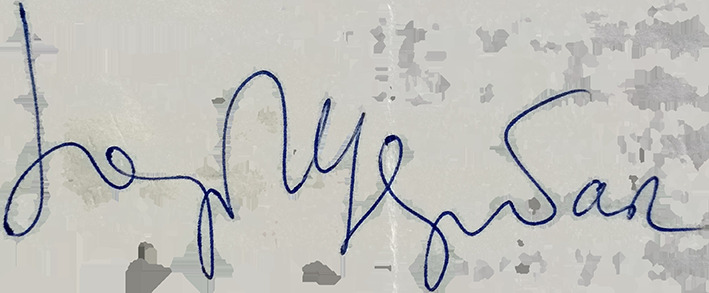
Signature of: yuriy shcherbak